Question: In what way does the history help explain the case?
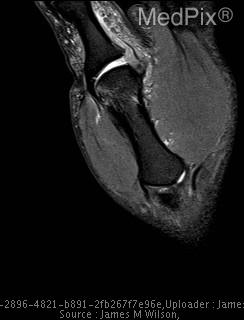
Answer: The patient's history of 28yo male with no significant PMH presents with CC of "sprained right thumb." is key in understanding the case.